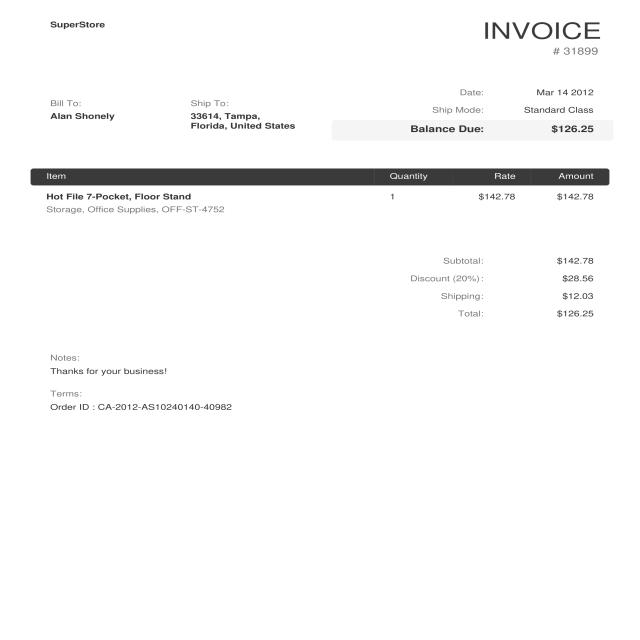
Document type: Invoice